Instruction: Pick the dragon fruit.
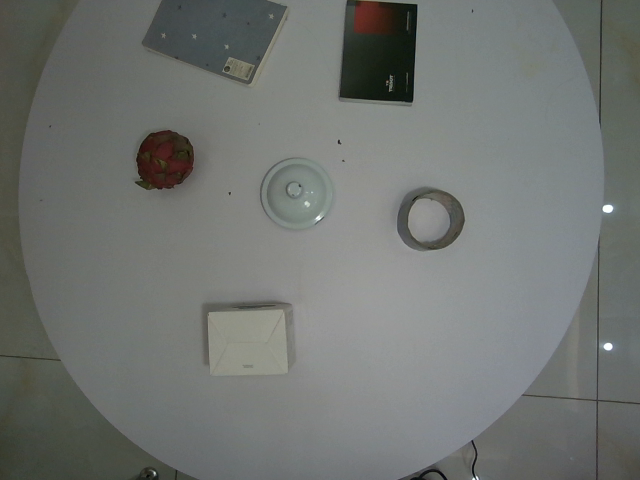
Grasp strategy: vertical